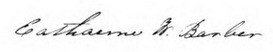
Signature of: catharine webb barber